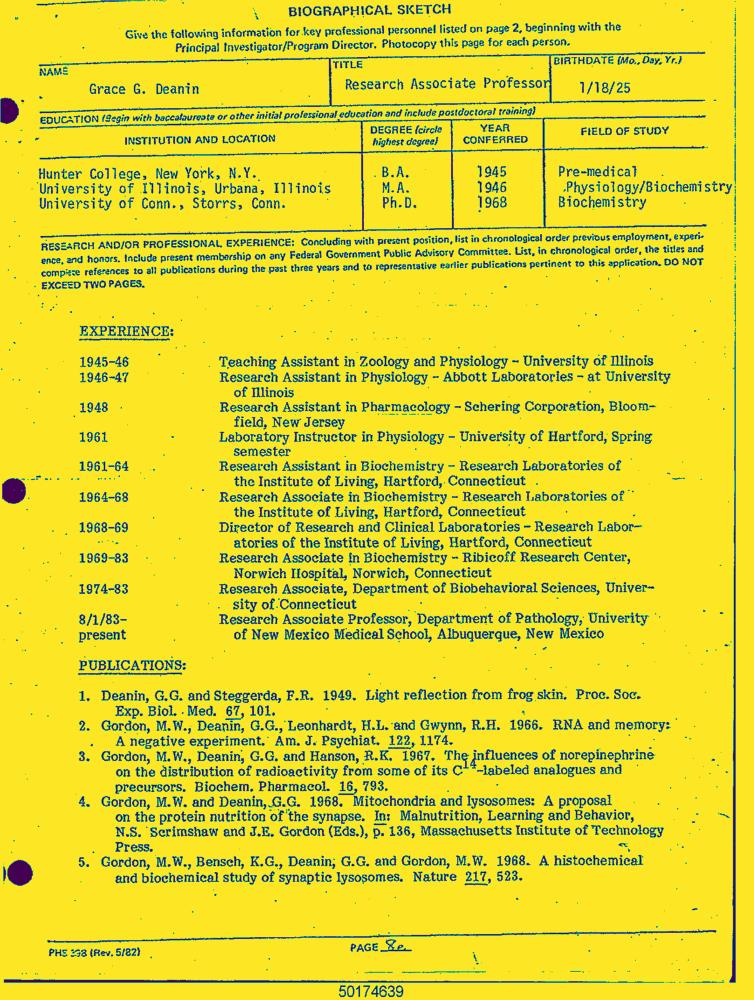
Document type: Resume-Doc